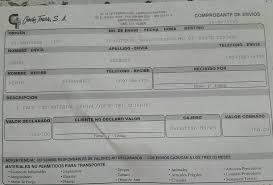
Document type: Invoice